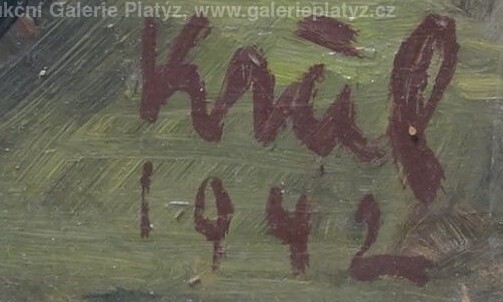
Signature of: josef krčil